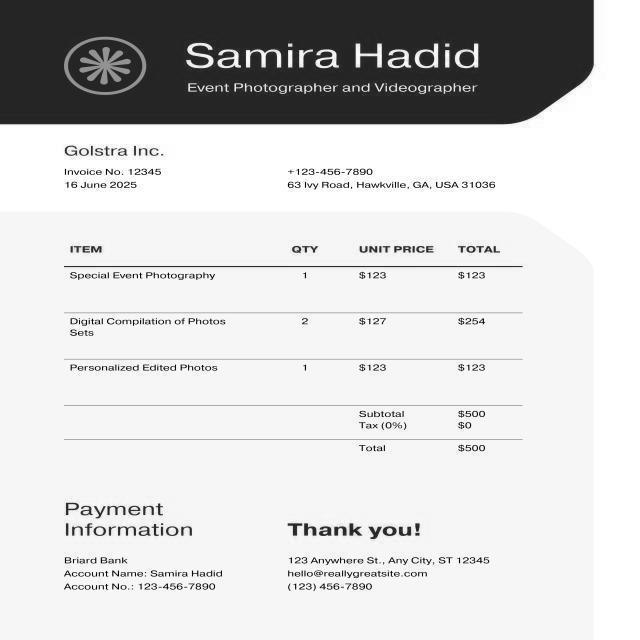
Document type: Invoice